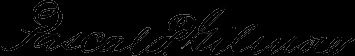
Signature of: pascal pearl gilmore